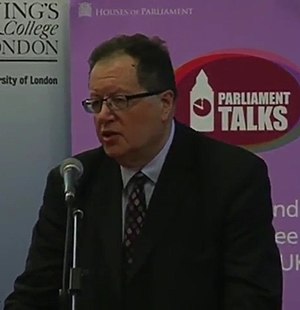
English: The Right Honourable Timothy Eric Boswell, Baron Boswell of Aynho, makes a speech about Parliament's relationship with the European Union.